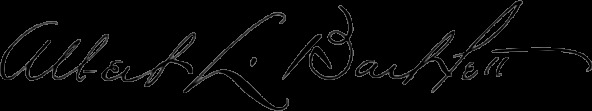
Signature of: albert leroy bartlett